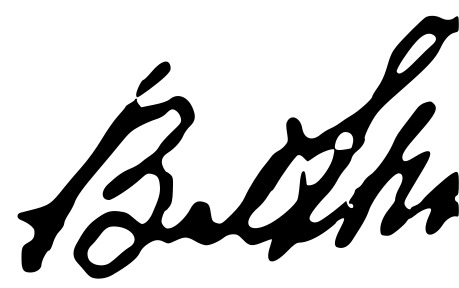
Signature of: vladimir antonov